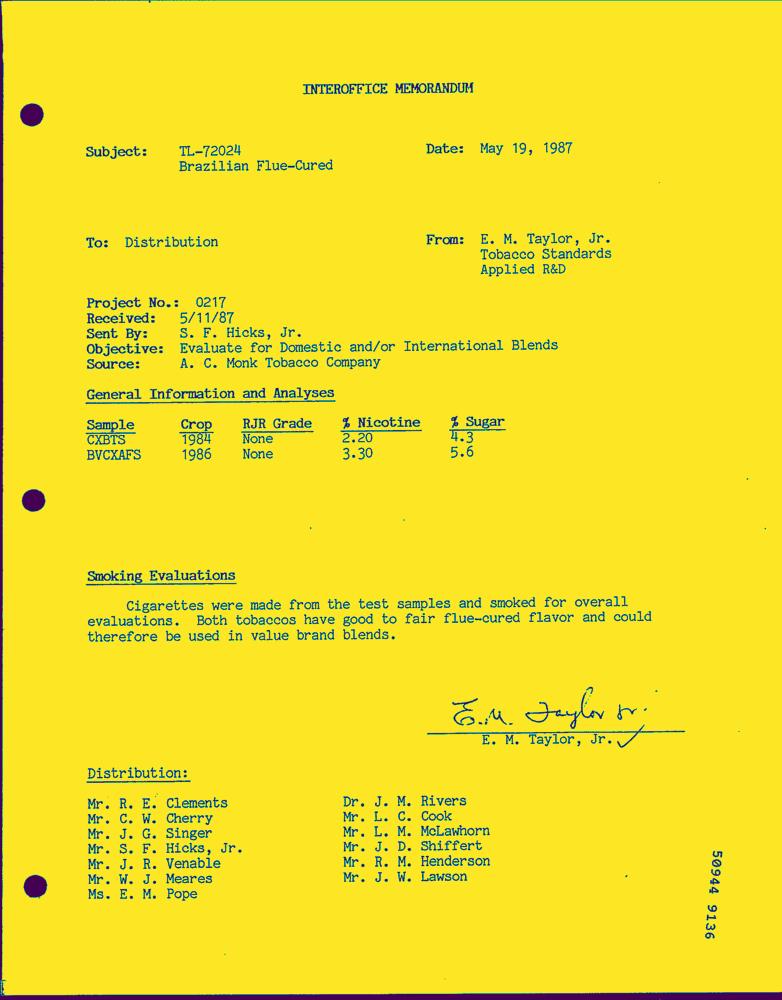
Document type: Letter-Doc